Question: Explain the disease:
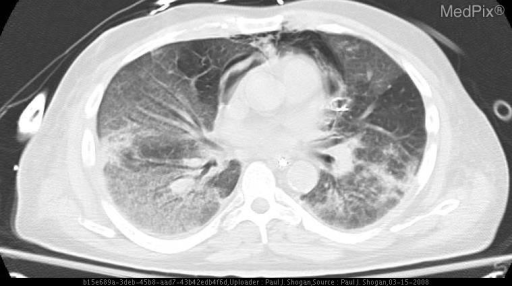
Answer: The disease is discussed as: Lesions/Condition: Pneumocystis jiroveci (P. carinii)

Discussion:

Pneumocystis jiroveci (P. carinii) originally thought to be protozoan, now classified as a fungal element, results in clinically significant pneumonia, and is an AIDS defining illness that occurs when the CD4 count drops to below 200 cells/mm3.  Additionally, any immunocompromised patient may be affected; organ recipients on immunosuppressive treatment, oncologic and hematologic patients, the elderly, severely malnourished children, and patients requiring prolonged corticosteroid therapy.

The most common radiographic finding in patients with PCP consists of diffuse, bilateral symmetric ground-glass reticulonodular, or finely granular opacities occurring in a perihilar, or lower lung zone distribution.  Less commonly, PCP will occur with upper lobe predominance.  If untreated, these opacities may manifest as diffuse air space consolidation. As the disease progresses, interstitial disease will become more pronounced, and air cysts may be noticed in 5% to 35% of patients.  Occasionally, single or multiple nodules, miliary nodules, cavitation, hilar or mediastinal adenopathy, and pleural effusion will be identified.  CT typically demonstrates symmetric bilateral ground-glass opacities, which may be diffuse, or have a mosaic pattern with sharp transitions between normal and abnormal lung giving a “crazy-paving” pattern. Spontaneous pneumothorax may be identified in 5% to 10% of patients, and is more common when cysts are present.   Pneumomediastinum may also be evident occurring by itself or in concert with pneumothorax.

Most patients have characteristic radiographic findings of PCP, eliminating the need for CT.  However, in patients with symptoms and atypical radiographic findings, CT may show ground-glass opacities, that when correlated with the CD4+ count and other clinical markers may allow the correct diagnosis of PCP to be made.  Other causes of ground-glass opacities in patients with AIDS include CMV pneumonia and lymphocytic interstitial pneumonia.

Clinically, patients with PCP demonstrate nonspecific complaints.  Fever, cough, progressive dyspnea on exertion, weight loss, night sweats, and chest pain are all common symptoms.  Lactate dehydrogenase (LDH) levels are frequently elevated, and patients demonstrate restrictive patterns on pulmonary function tests, with hypoxemia when exercising.  Clinicians may employ induced sputums, or use bronchoscopy with BAL to clinch the diagnosis.  BAL which has close to 100% sensitivity and 89% specificity in diagnosing PCP, is useful when positive, however when results are negative, transbronchial or open lung biopsy may be pursued when the clinical findings suggest a high probability of PCP.  Patients will often begin empirical therapy in the absence of definitive diagnosis to avoid potential complications.

Summary: Perihilar and bilateral lower lobe reticular opacities on chest radiography in a patient with a CD4 count less than 200 cells/mm3 suggests PCP.